Question: Explain the disease:
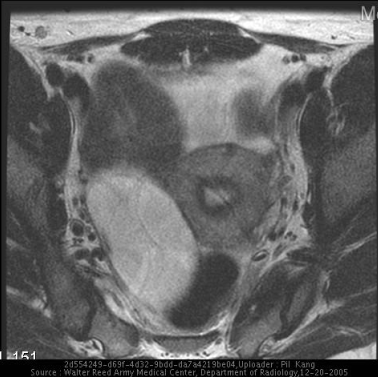
Answer: The disease is discussed as: Germ cell tumors make up 25% of all ovarian tumors.  Of these, the most common germ cell tumor of the ovaries is the benign cystic teratoma or the dermoid cyst.  These usually occur in younger women.  They are bilateral in about 15% of the time.  They have a variegated appearance on ultrasound, but predominantly appear as a complex cyst.  They can have a large area of shadowing due to the presence of tooth-like calcifications.  Demonstration of fat in either CT or MR strongly suggests the diagnosis.  Rarely these tumors undergo malignant degeneration into squamous cell carcinoma. (7)

Currently, the elective treatment of choice is laparoscopic excision.  Series of articles in the literature has shown that laparoscopic excision compared to laparotomy is safe, with decreased hospital stay and less post-operative pain. (1, 2, 4, 5)  Some techniques have advocated aspirating the cyst before the removal (so that the cyst can be removed from the abdominal cavity through a smaller incision), with a slightly increased incident of post-operative fever (presumably from a reaction to the cyst fluid) but without any significant increased incidence of adhesions or peritonitis. (6)  There is the mention of the vaginal route of excision in the literature, with the article mentioning faster patient recovery and reduced spillage compared that to laparoscopic approaches. (3)